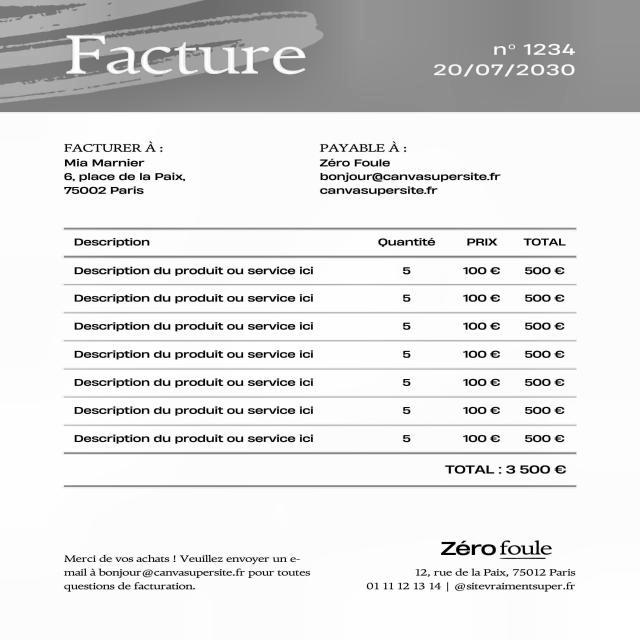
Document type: Invoice